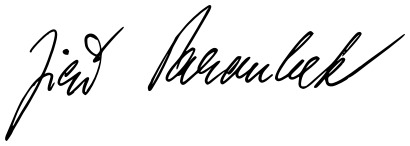
Signature of: jiří paroubek